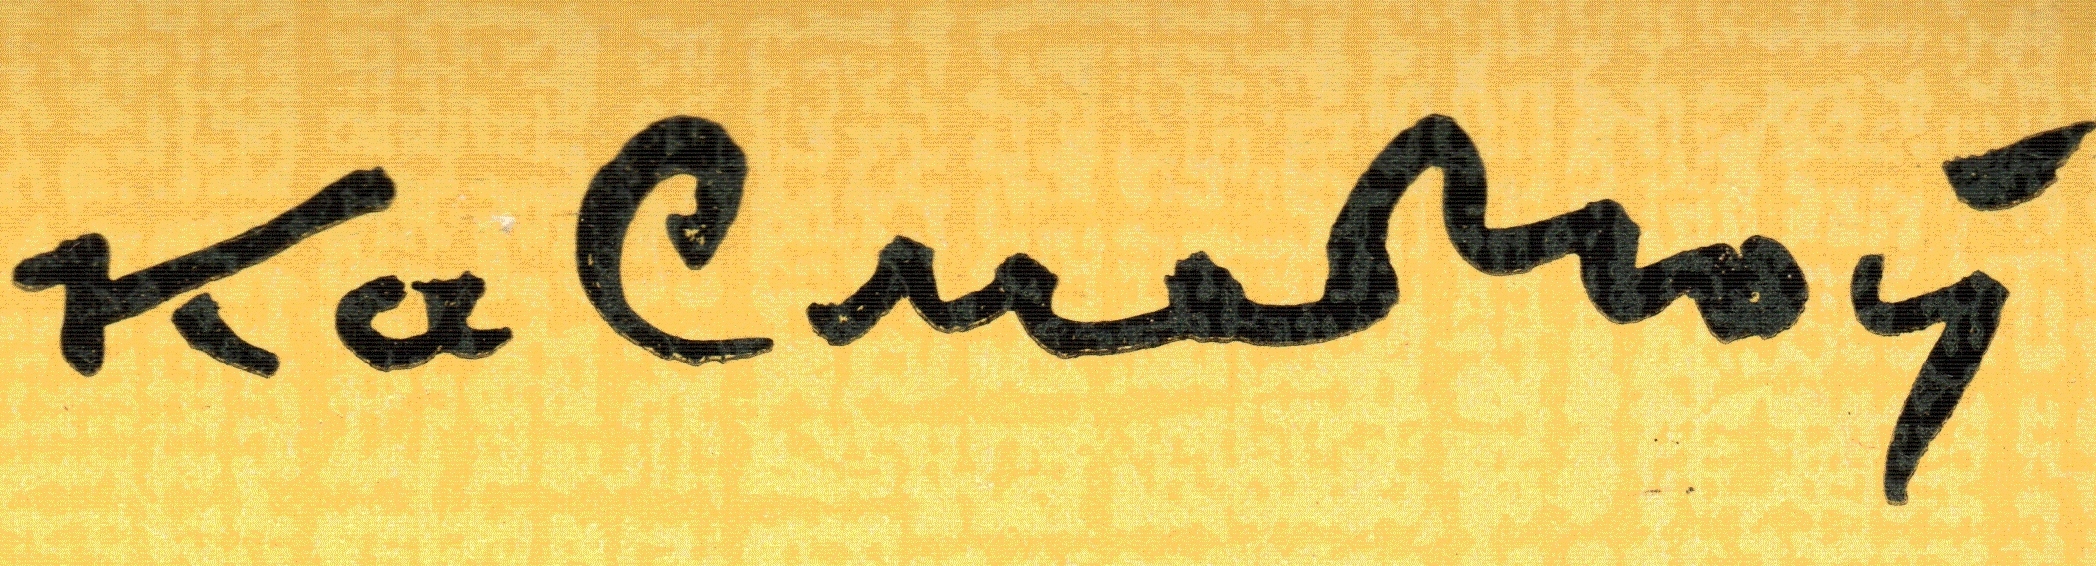
Signature of: konstantin mihaylovich kosmachev